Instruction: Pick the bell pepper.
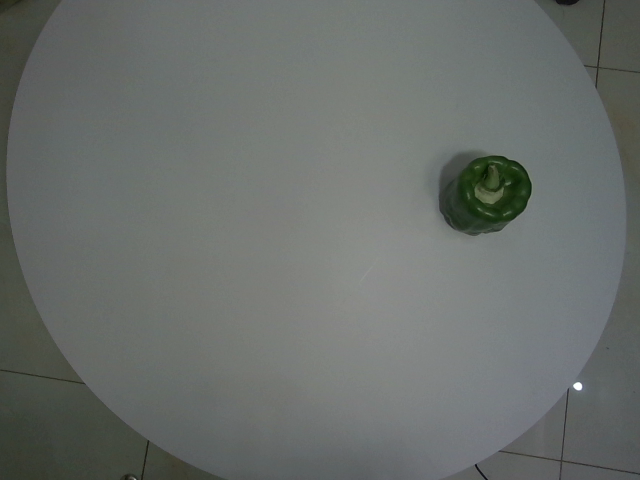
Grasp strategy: vertical